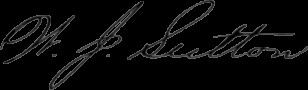
Signature of: william john sutton